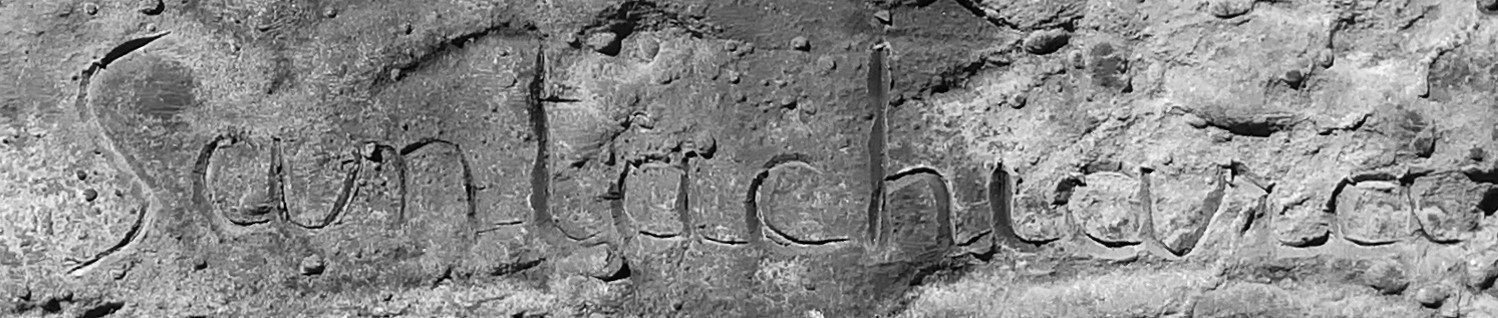
Signature of: carlo santachiara